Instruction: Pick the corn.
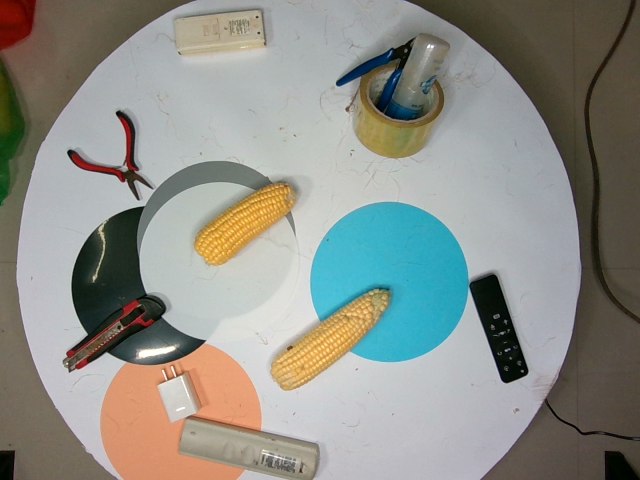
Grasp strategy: vertical